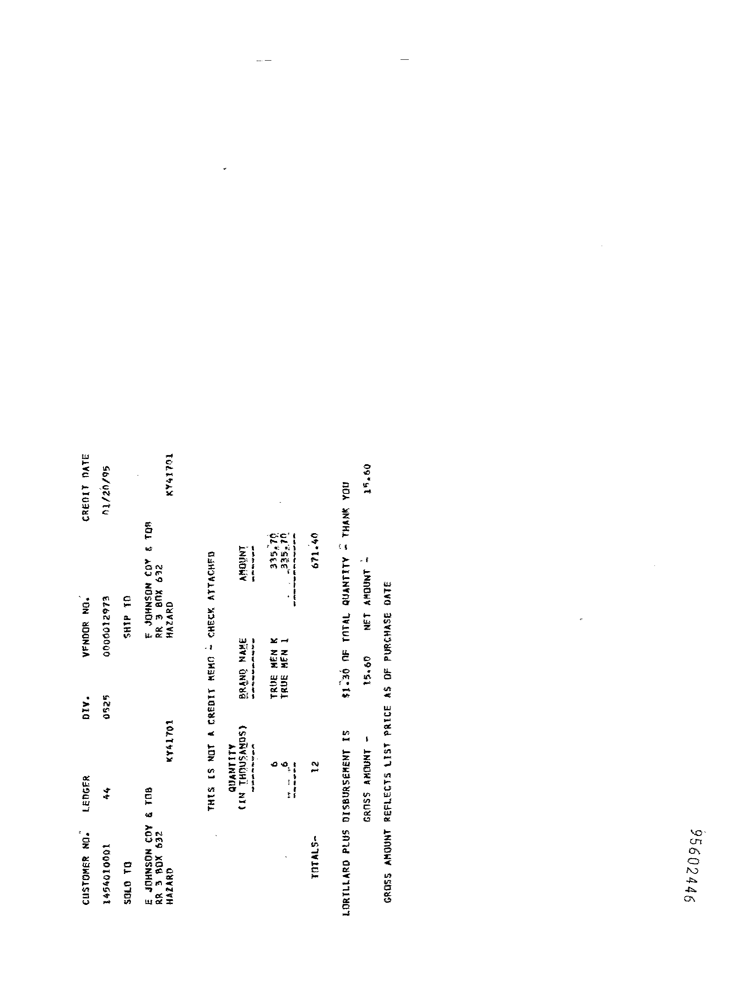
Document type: Invoice